Question: How is the property described in the document?
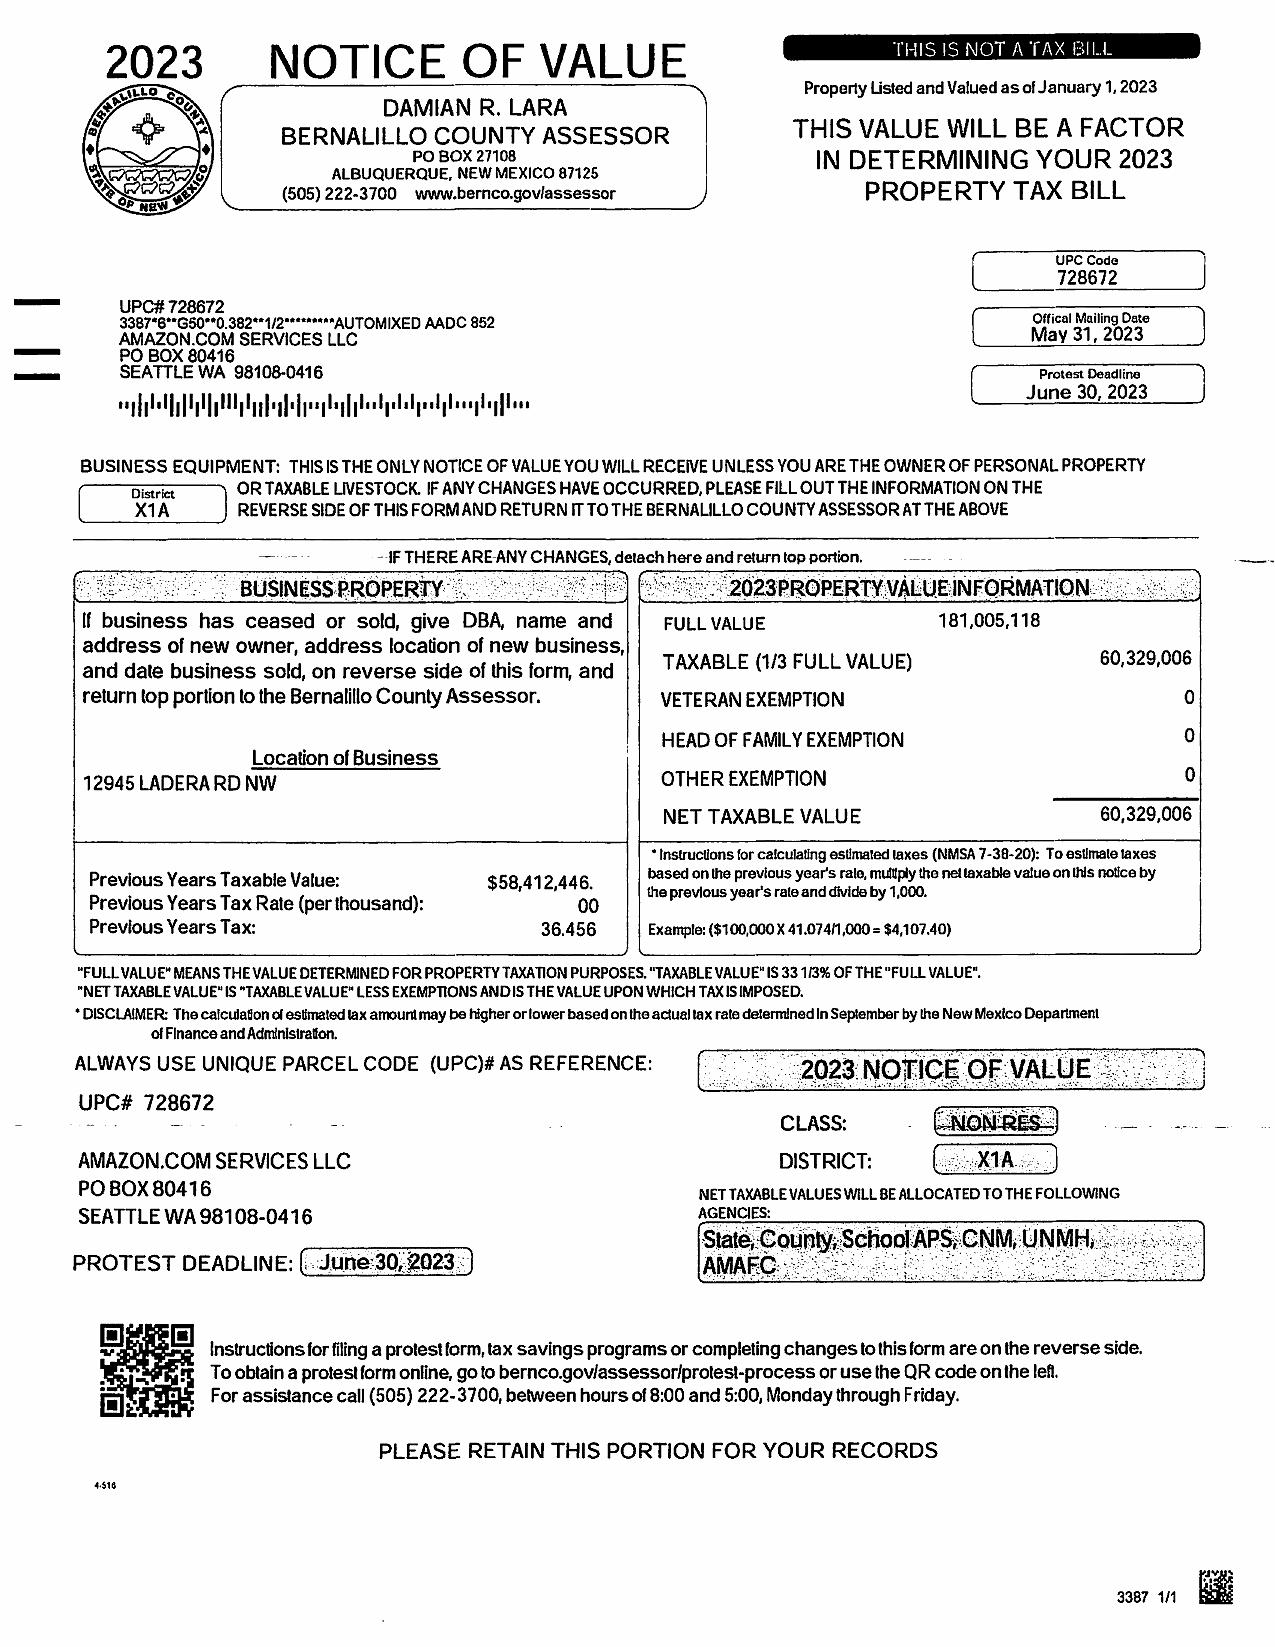
Answer: "BUSINESS PROPERTY"